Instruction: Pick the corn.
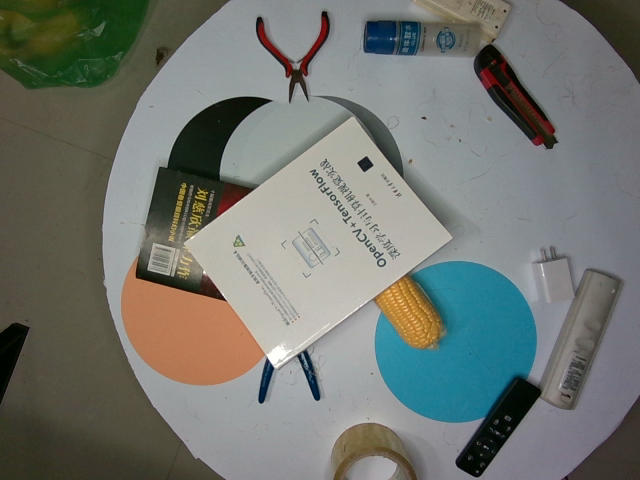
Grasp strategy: vertical